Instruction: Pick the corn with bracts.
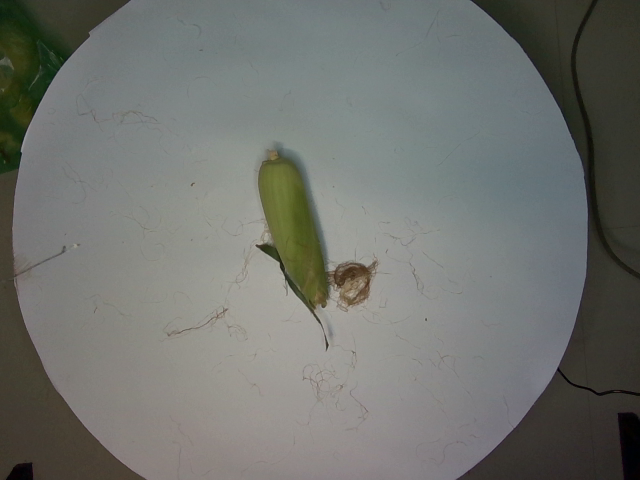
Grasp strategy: vertical